Question: What is the suspected problem?
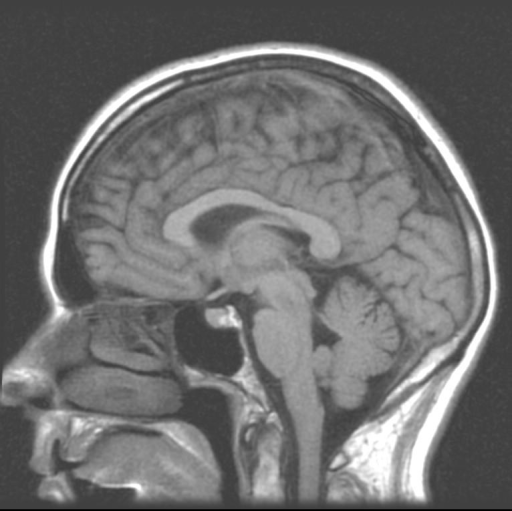
Answer: The findings suggest T1W gray matter isointense mass in fourth ventricle on T1 MRI.. T1 isointense mass in 4th ventricle. The patient might have a history of 46 year old woman with history of new onset headaches..